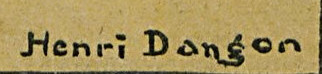
Signature of: henri dangon